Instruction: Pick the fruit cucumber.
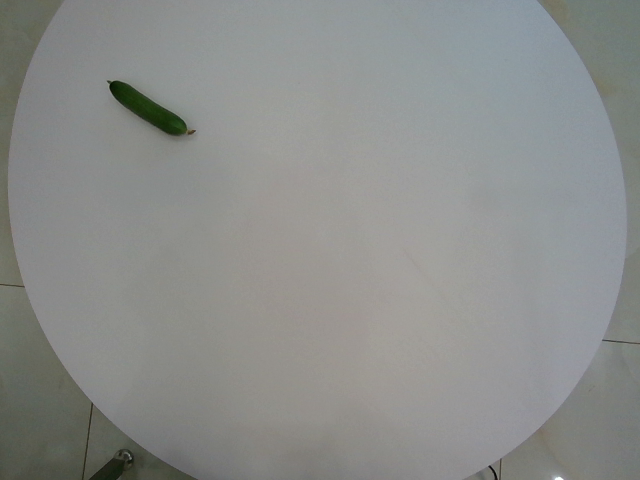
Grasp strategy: vertical